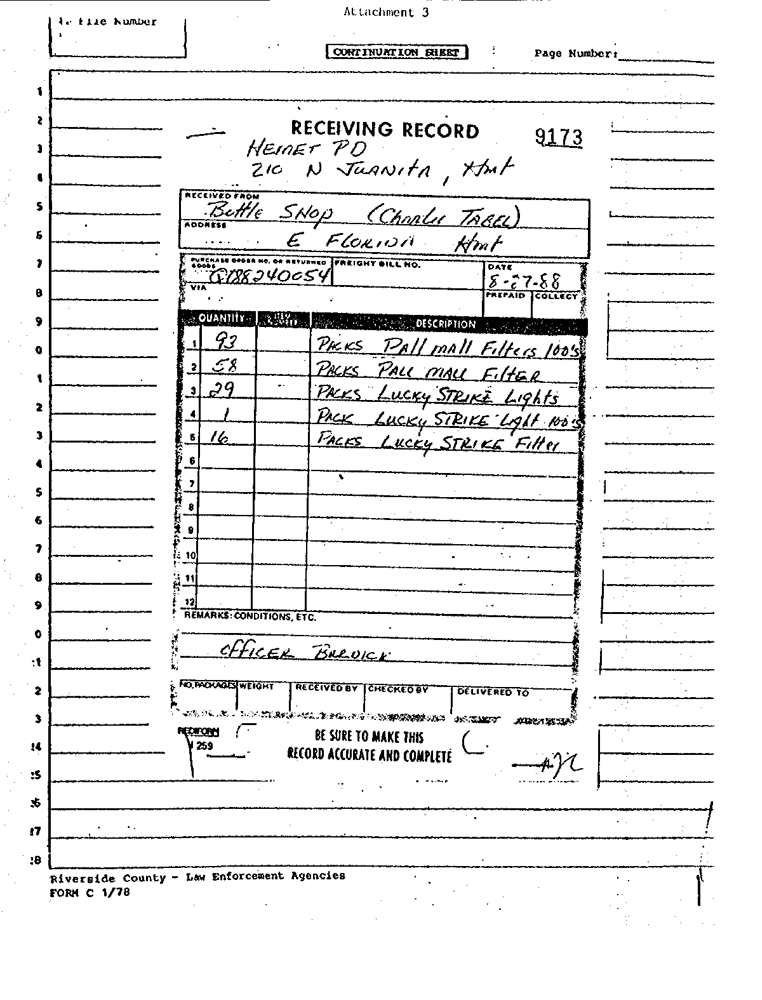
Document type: Invoice